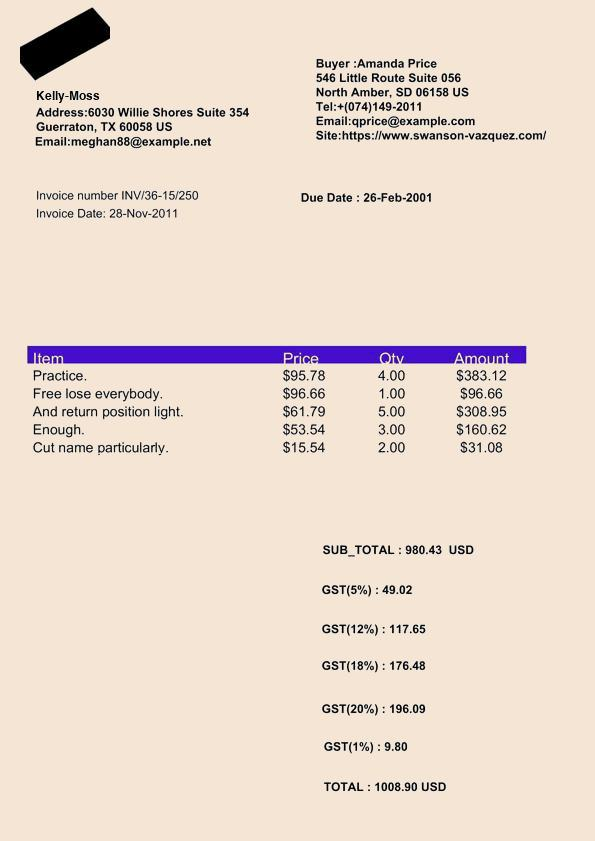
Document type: Invoice